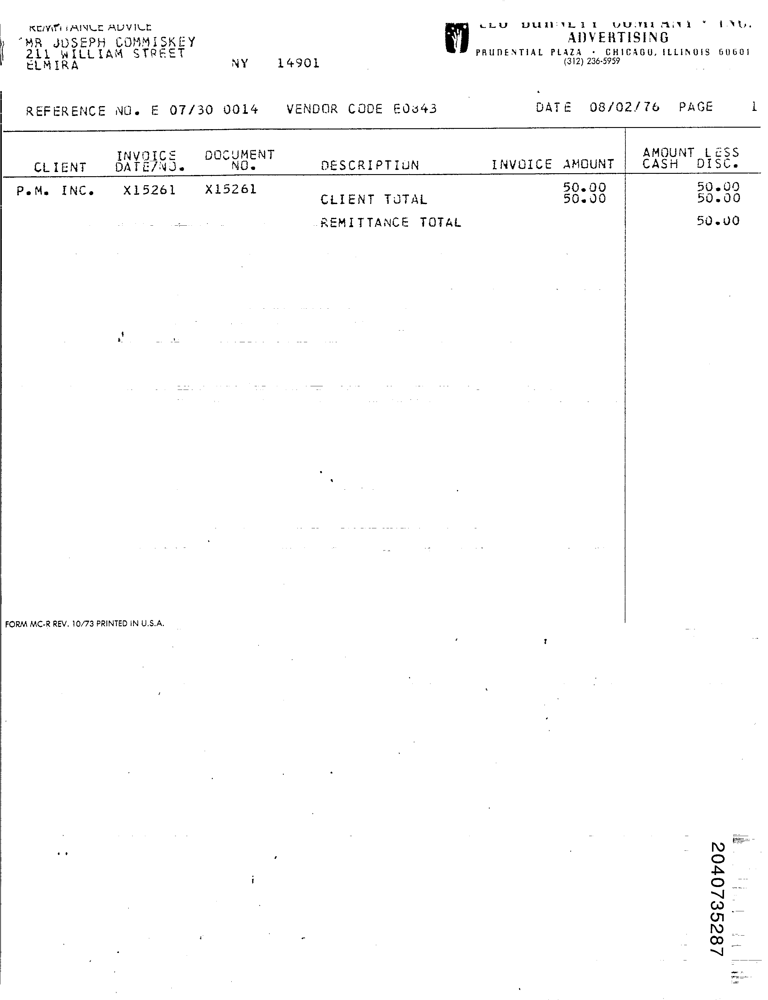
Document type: Invoice